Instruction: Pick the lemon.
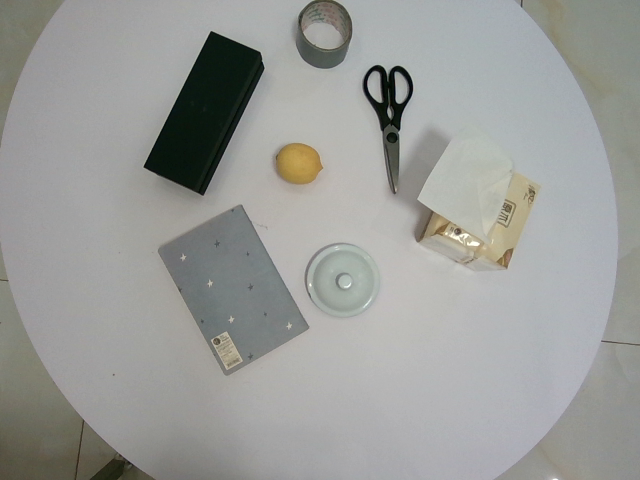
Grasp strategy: vertical